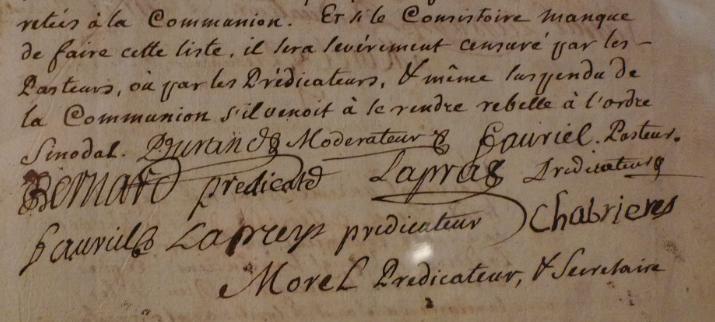
Signature of: jean bernard